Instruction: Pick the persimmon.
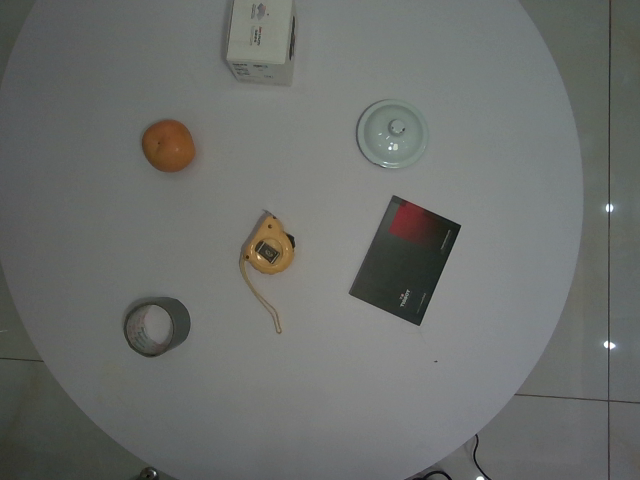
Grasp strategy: vertical